Retrieve the amount in words, amount in figures, name of the payee, date on the cheque, and the bank name from the image.
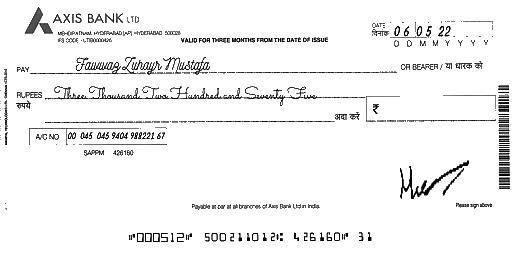
amt_in_words: Three Thousand Two Hundred and Seventy Five
amt_in_figures:
payee_name: Fawwaz Zuhayr Mustafa
bank_name: AXIS BANK
cheque_date: 06/05/22